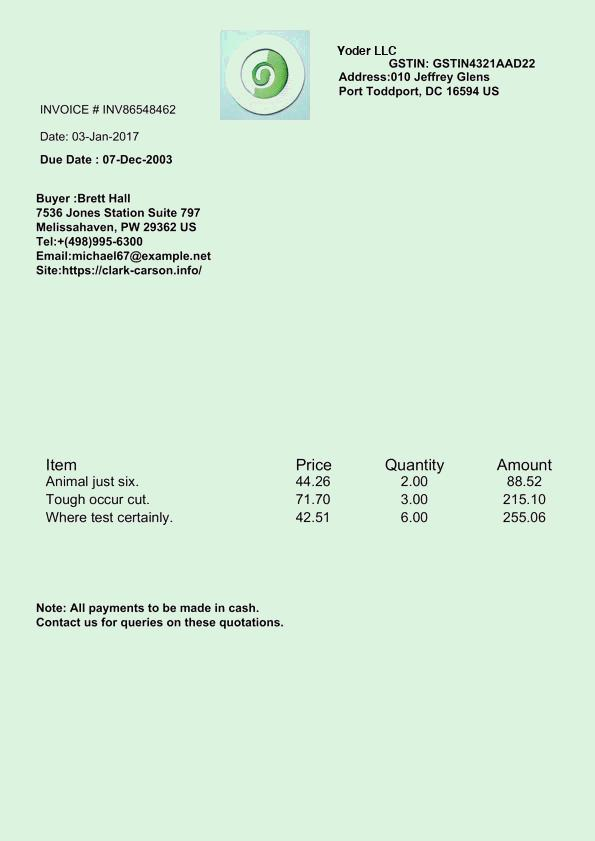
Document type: Invoice